Question: What is the potential diagnosis?
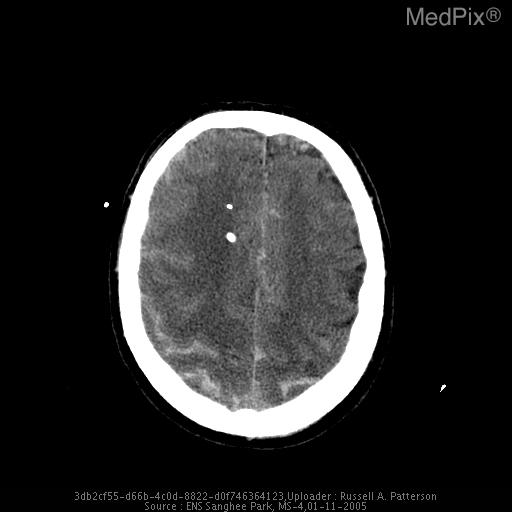
Answer: The possible diagnosis includes Rupture of saccular aneurysm, AVM, angioma, neoplasm
Meningitis, TIA, ischemic stroke, hemorrhagic stroke.